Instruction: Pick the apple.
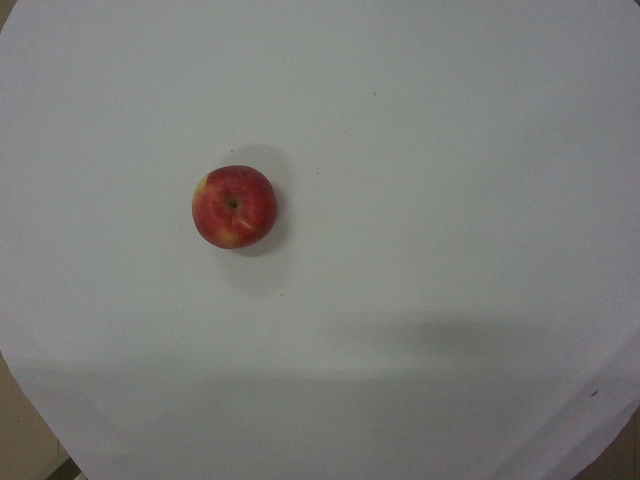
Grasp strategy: vertical